Question: How does the patient history play a role?
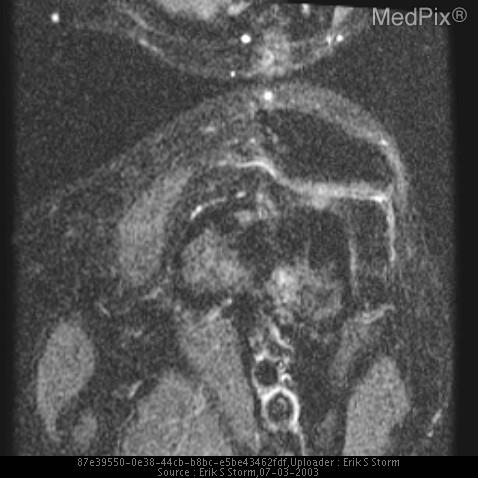
Answer: The patient's history of History of breast cancer, recently diagnosed.  Now c/o progressive left knee pain. is key in understanding the case.